Question: What is the total amount of taxes owed as per the document?
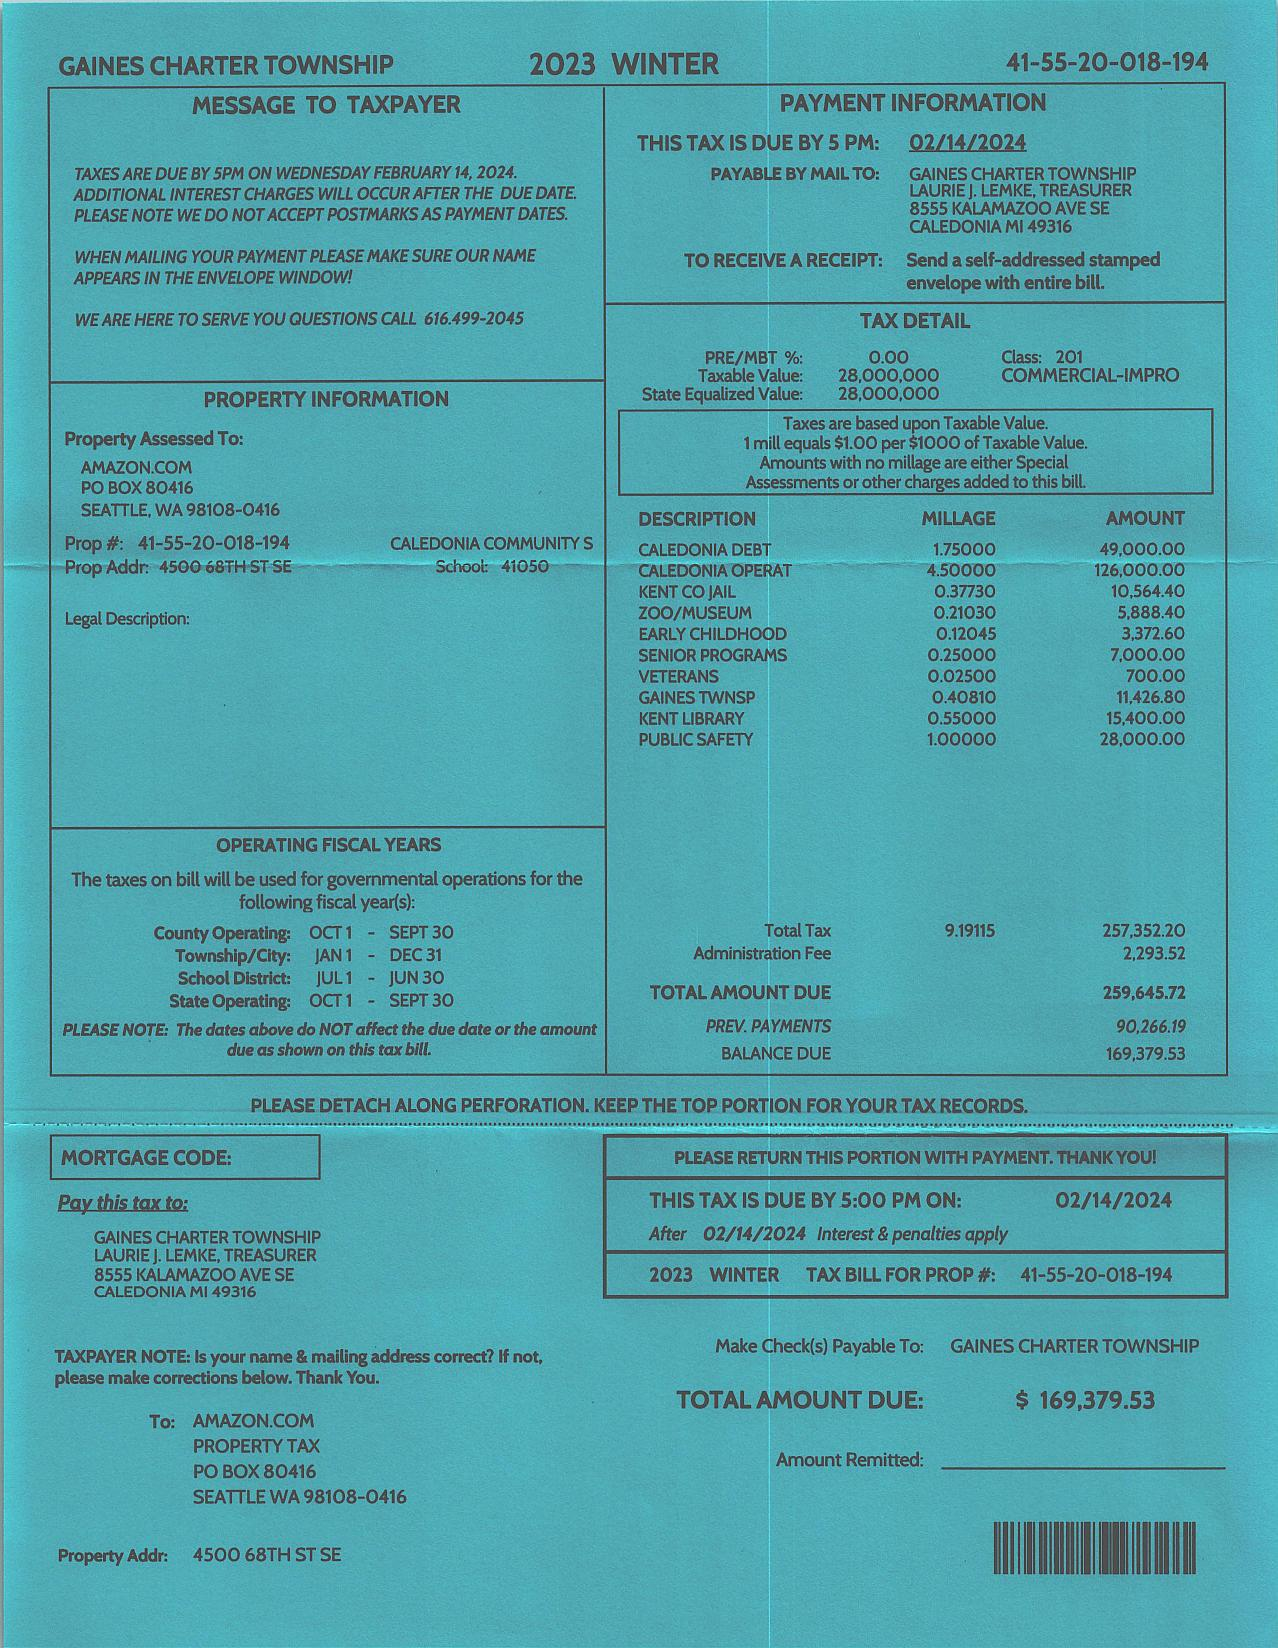
Answer: "169,379.53"